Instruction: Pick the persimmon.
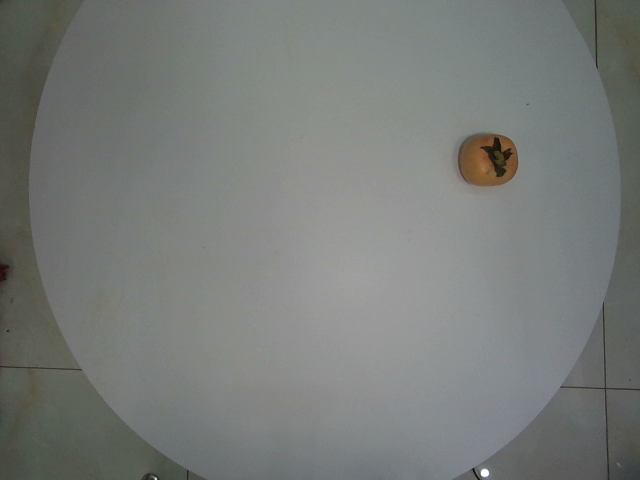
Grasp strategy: vertical